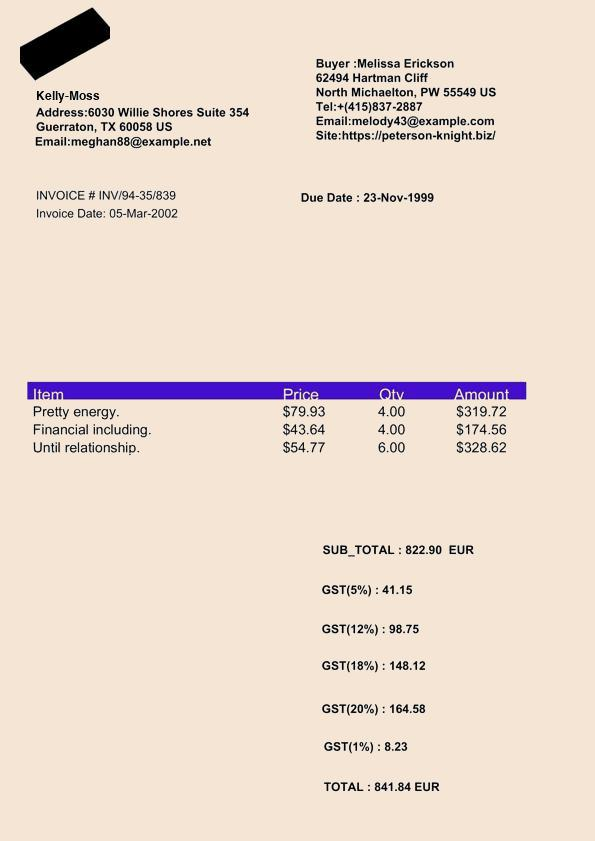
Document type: Invoice